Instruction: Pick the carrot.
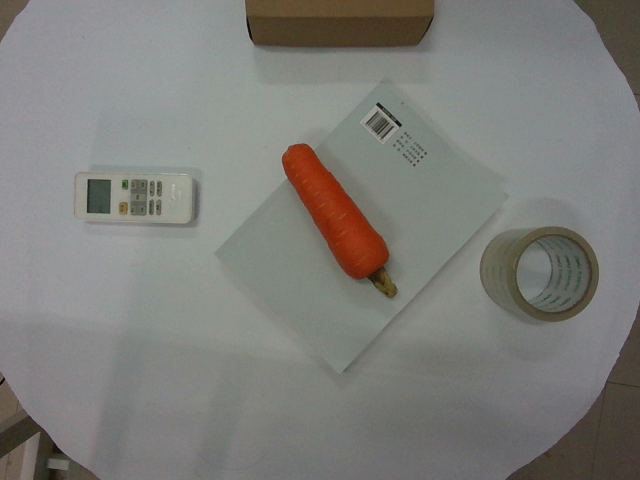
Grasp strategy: vertical